Question: Talk about the condition:
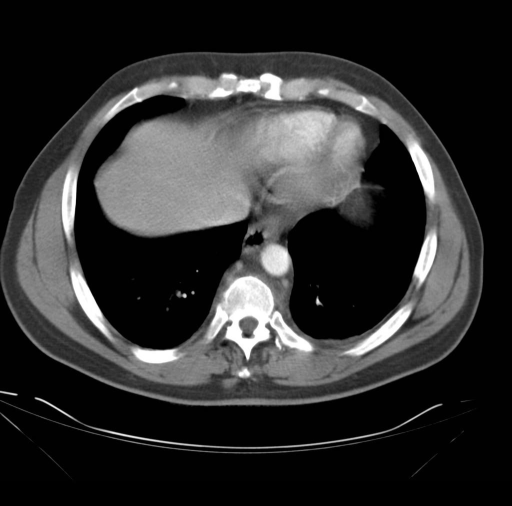
Answer: The disease is discussed as: Vertebral osteomyelitis is a rare disease that can occur at any age, but primarily in patients of middle age. Spread of infection is mainly hematogenous, however vertebral osteomyelitis can result from non-hematogenous sources such as direct inoculation from spinal surgery and penetrating trauma.  Blood-borne bacteria can seed the vertebral bodies via the spinal arteries. The primary venous route for extension from the pelvis to the spine is Batson’s vertebral venous plexus. This plexus contains no valves and is of variable direction, depending on the intra-abdominal pressure. Vertebral body endplates are well vascularized, and it is within the large venous sinusoids that the multidirectional blood flow allows the infection to spread throughout the vertebral bodies. Once the vertebral body endplates are infected, the pathogen can break through these endplates into the intervertebral space with resultant discitis. Most patients with vertebral osteomyelitis result from a remote site of infection, most frequently the urinary tract by hematogenous seeding.  Less commonly, affected patients have history of skin, respiratory, gastrointestinal or pelvic infections, or an episode of penetrating or non-penetrating trauma prior to the onset of vertebral osteomyelitis.  ent: